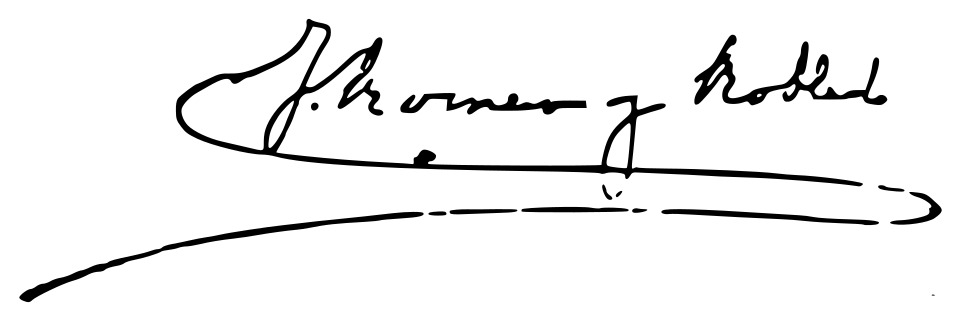
Signature of: francisco romero robledo